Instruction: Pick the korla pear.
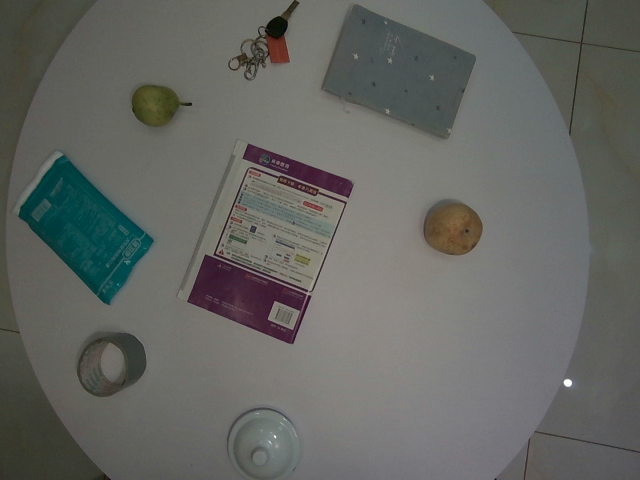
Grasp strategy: vertical